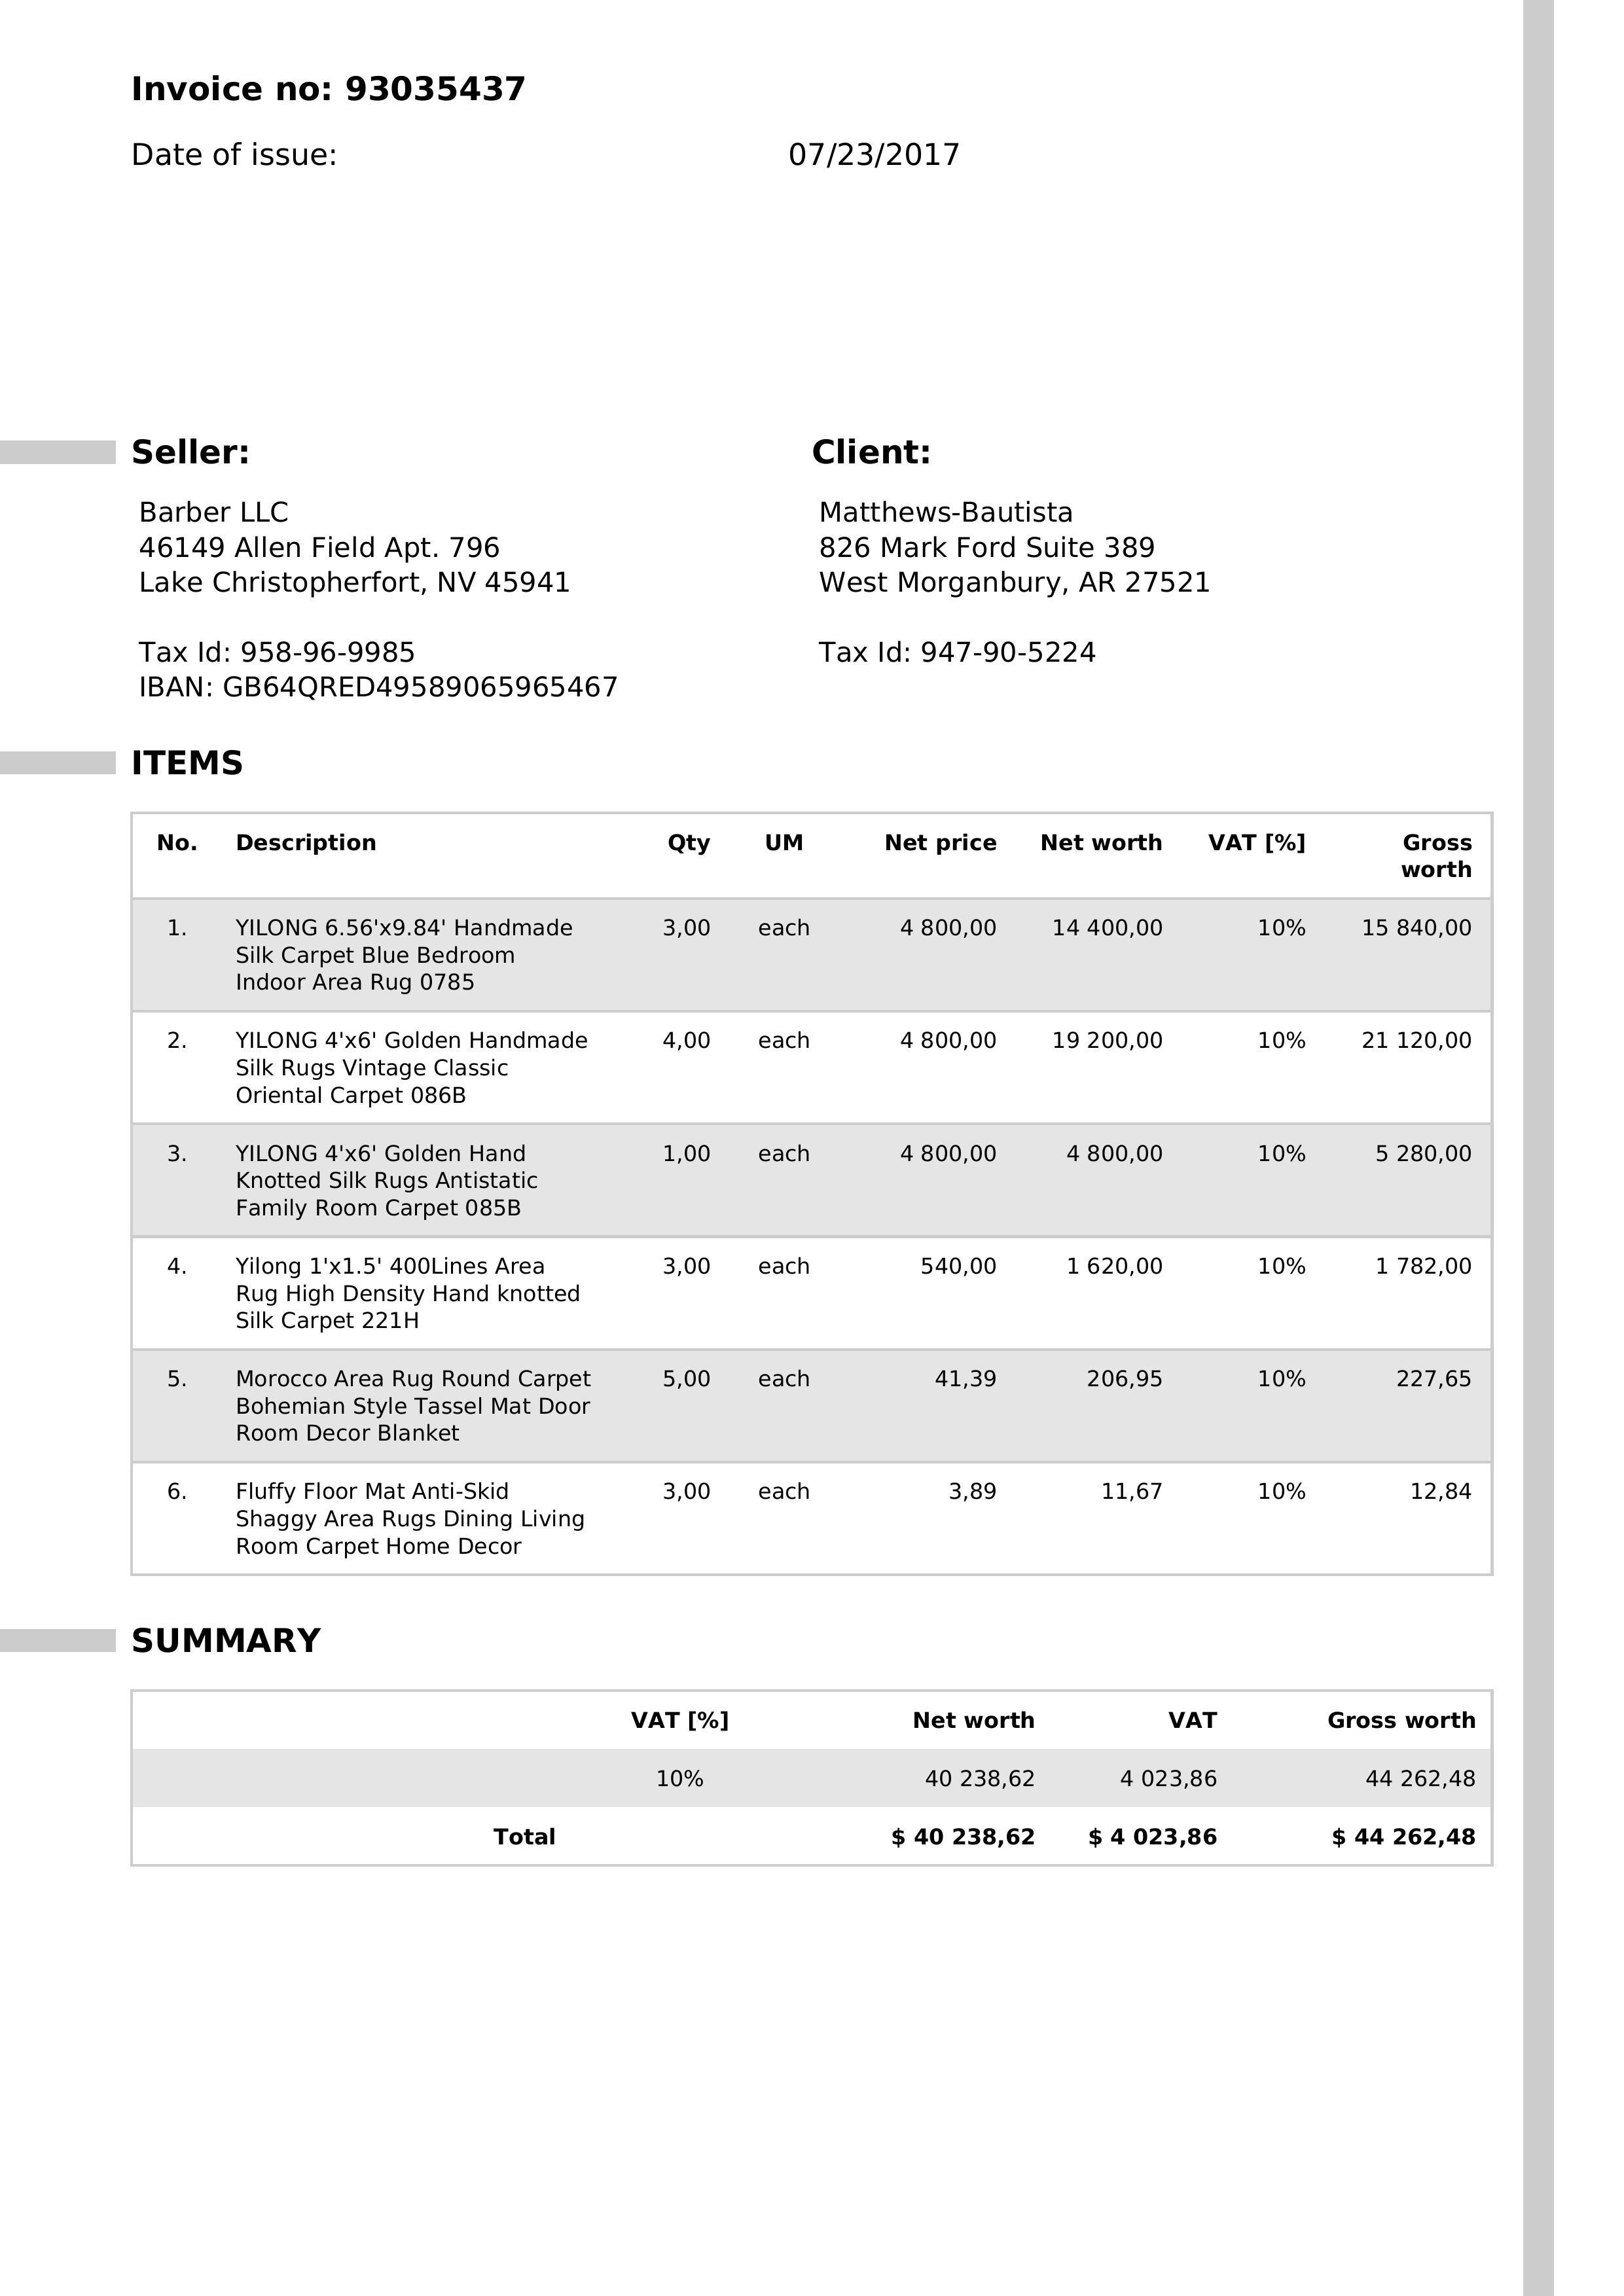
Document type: Invoice